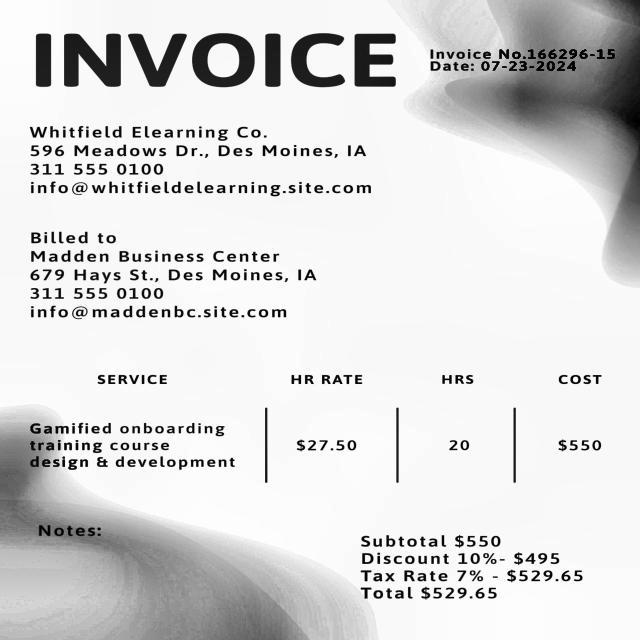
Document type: Invoice